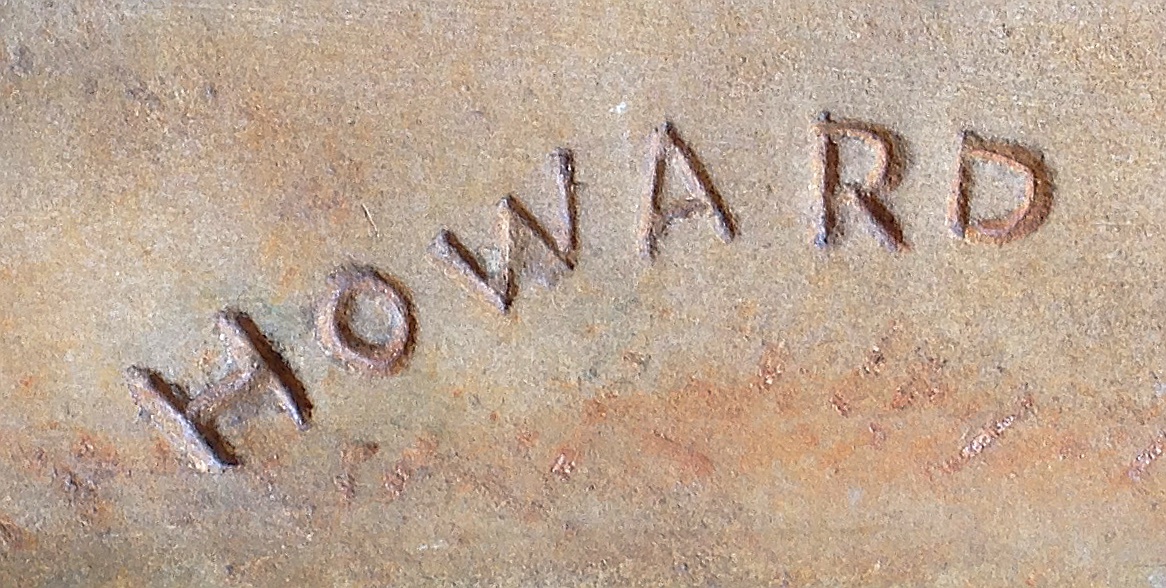
Signature of: cecil de blaquiere howard